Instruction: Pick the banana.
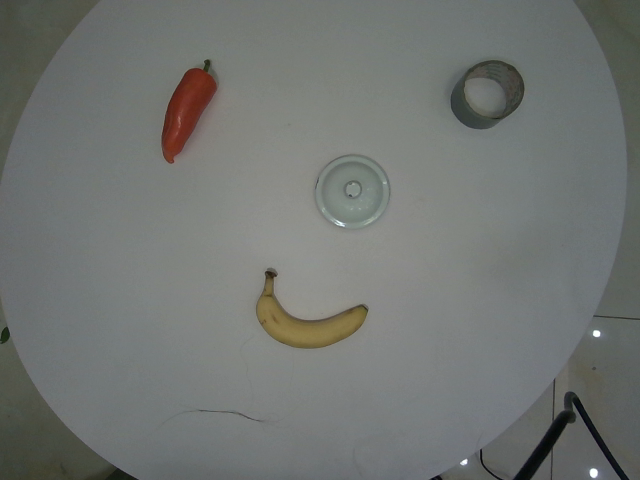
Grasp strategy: vertical